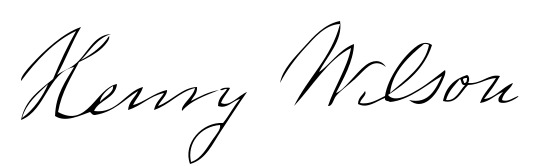
Signature of: henry wilson